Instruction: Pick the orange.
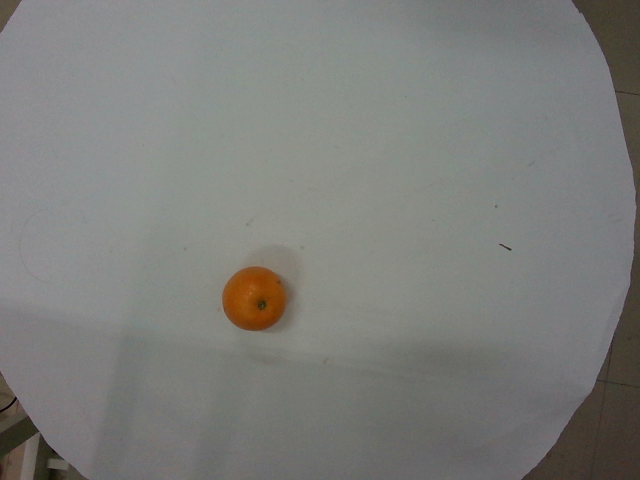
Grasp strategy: vertical